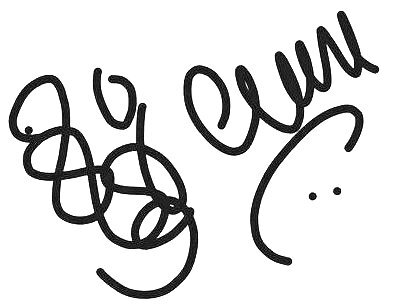
Signature of: sanju vala